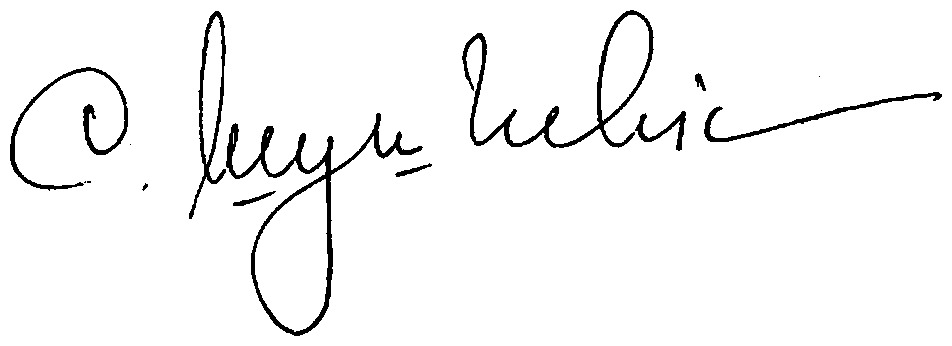
Signature of: stanisław šuškievič